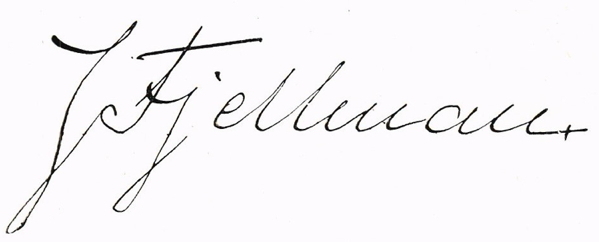
Signature of: jonny fjellman